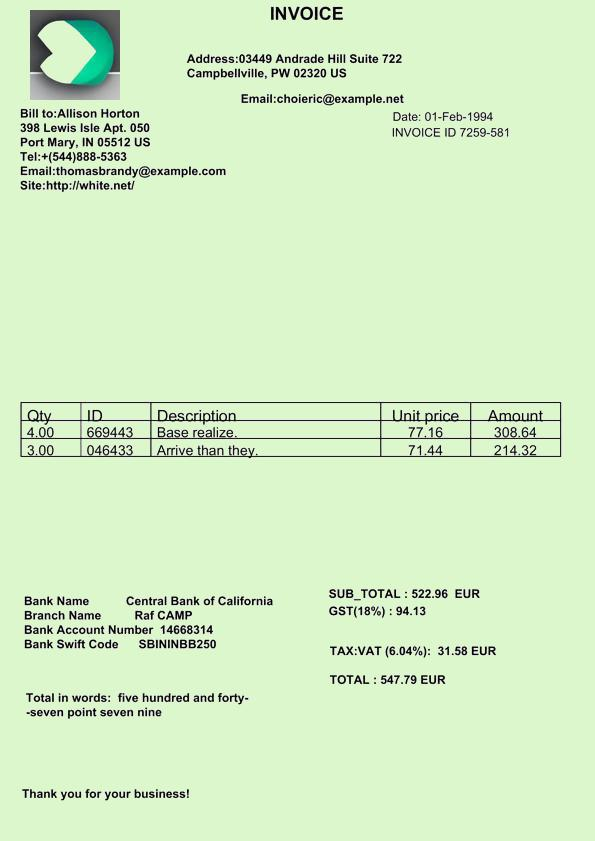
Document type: Invoice